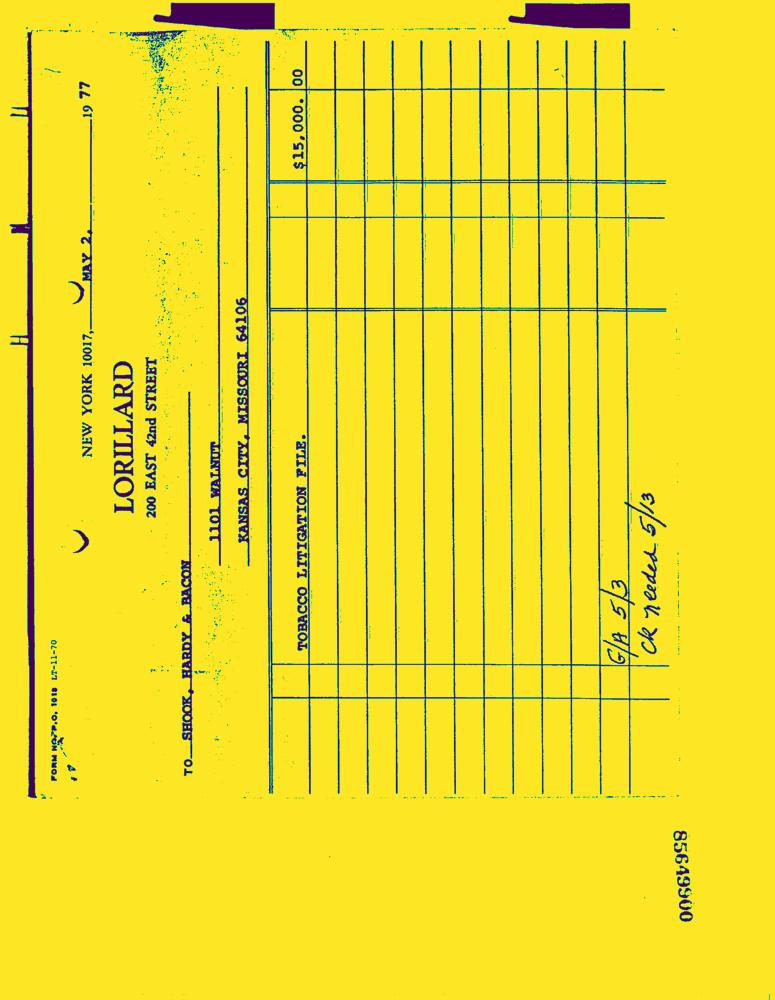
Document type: Invoice-Doc